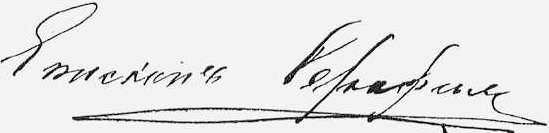
Signature of: seraphim chichagov